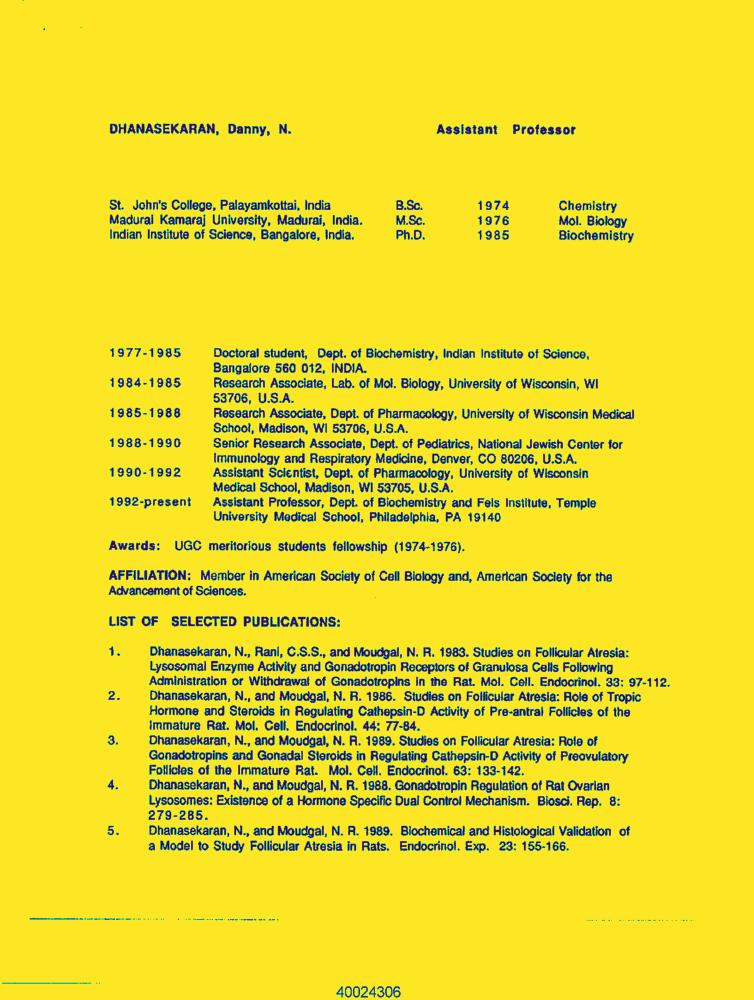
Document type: Resume-Doc